Question: How is the history relevant to the case?
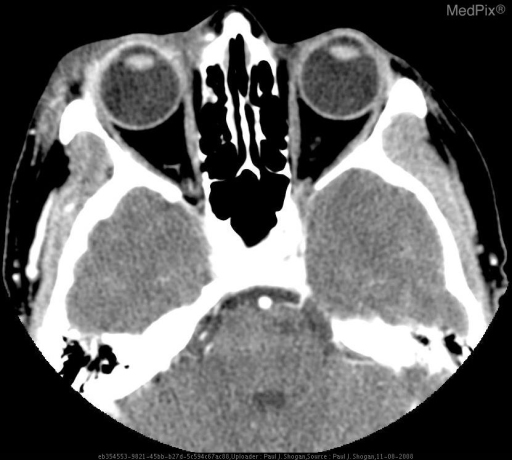
Answer: The patient's history of 58 yo woman with orbital cellulitis preceded by open lesion inferior to right eye. is key in understanding the case.